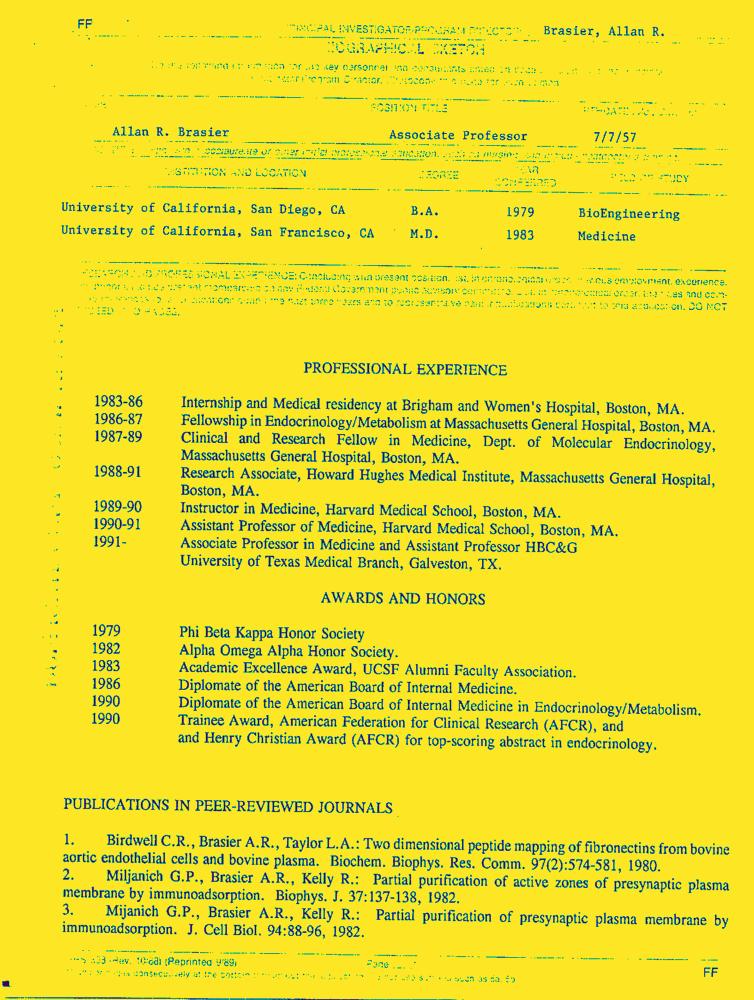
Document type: Resume-Doc